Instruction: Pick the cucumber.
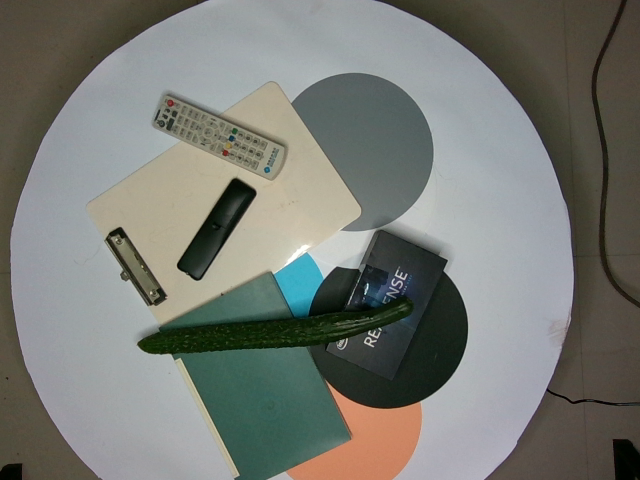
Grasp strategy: vertical